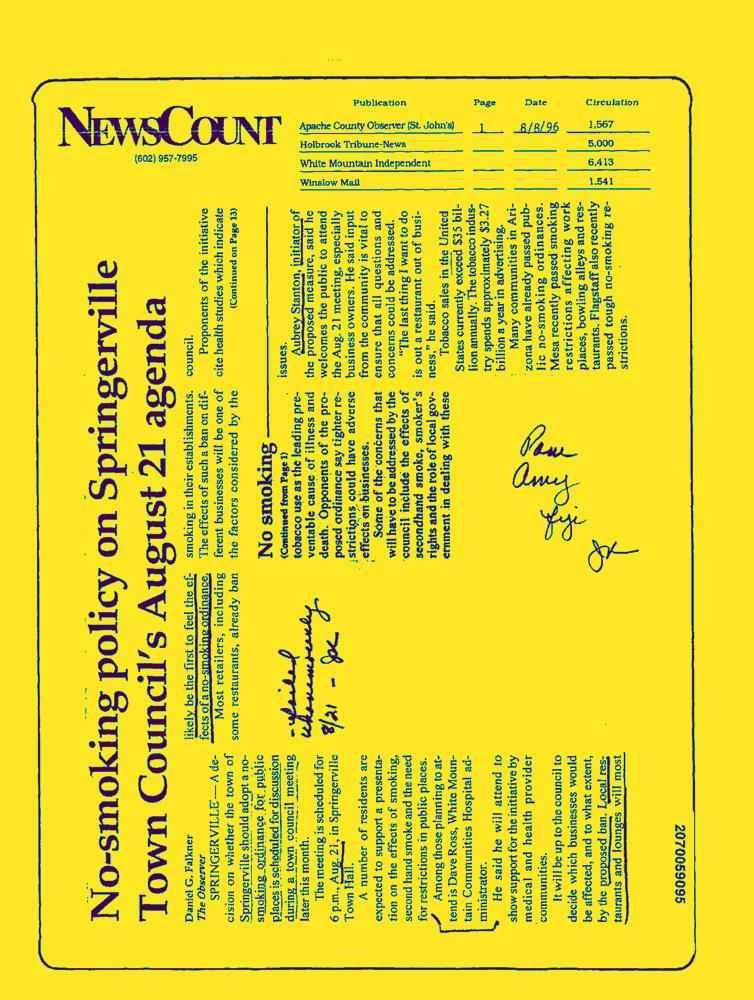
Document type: News-Article